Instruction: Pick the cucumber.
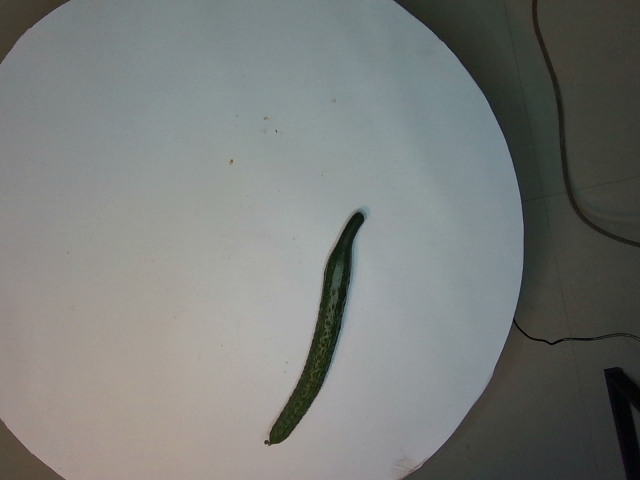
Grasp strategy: vertical